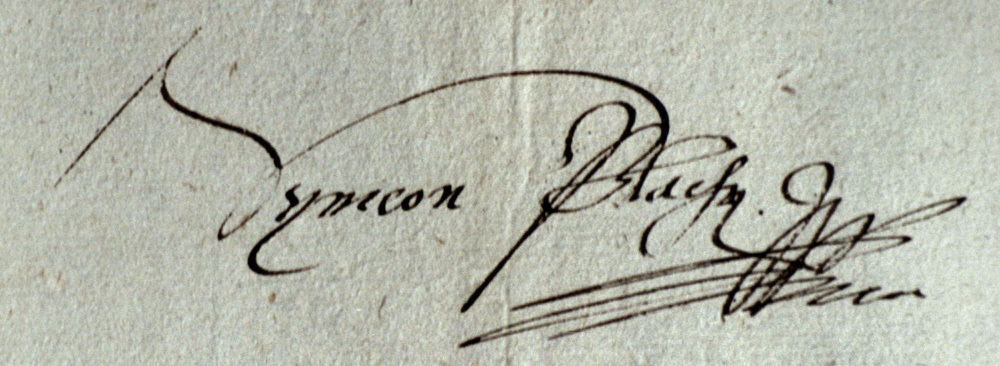
Signature of: šimon plachý of třebnice